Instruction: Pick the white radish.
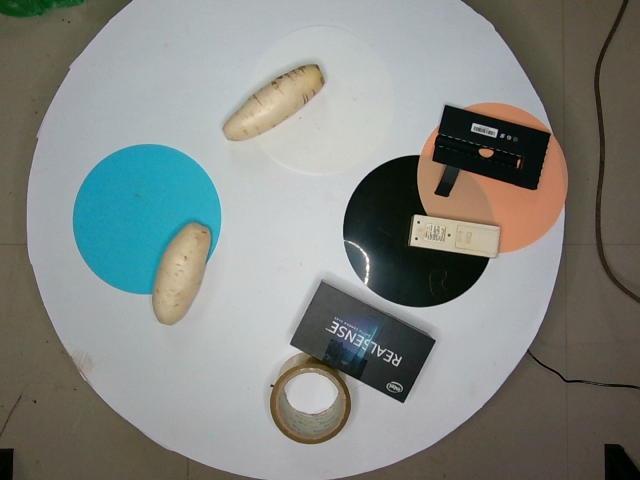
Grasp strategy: vertical